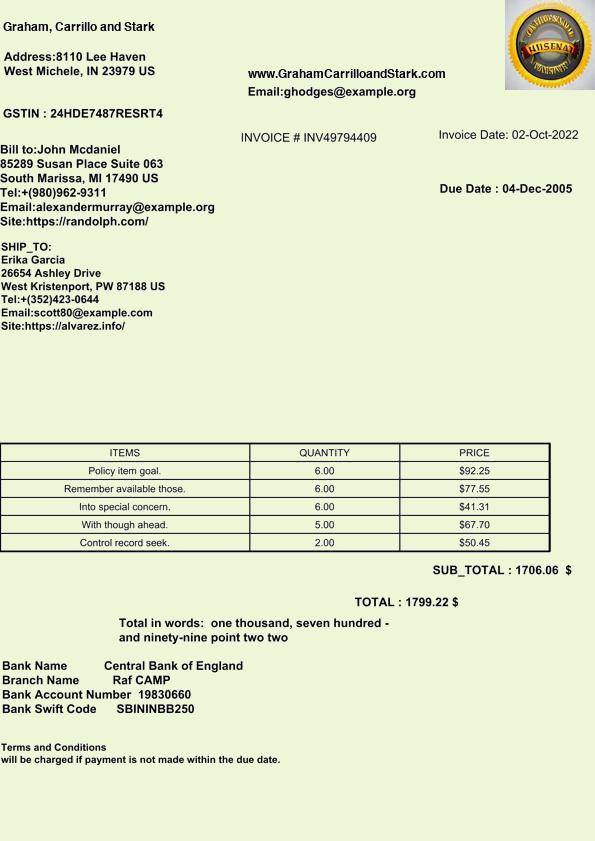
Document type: Invoice